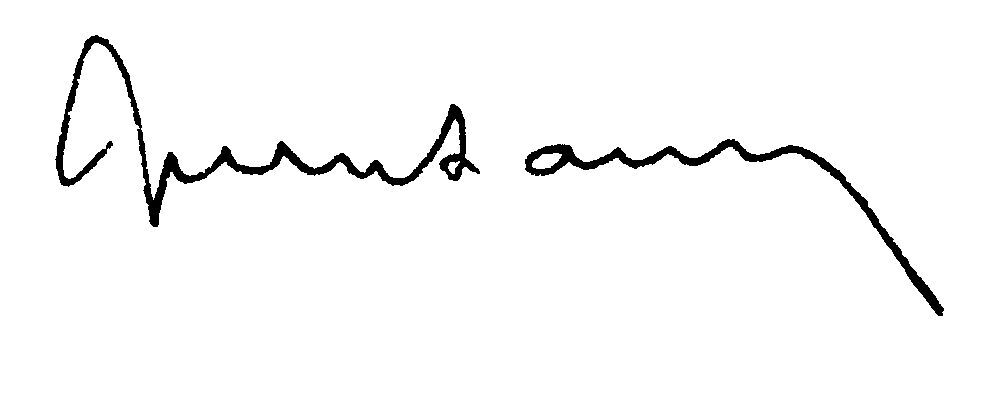
Signature of: jacques boissier